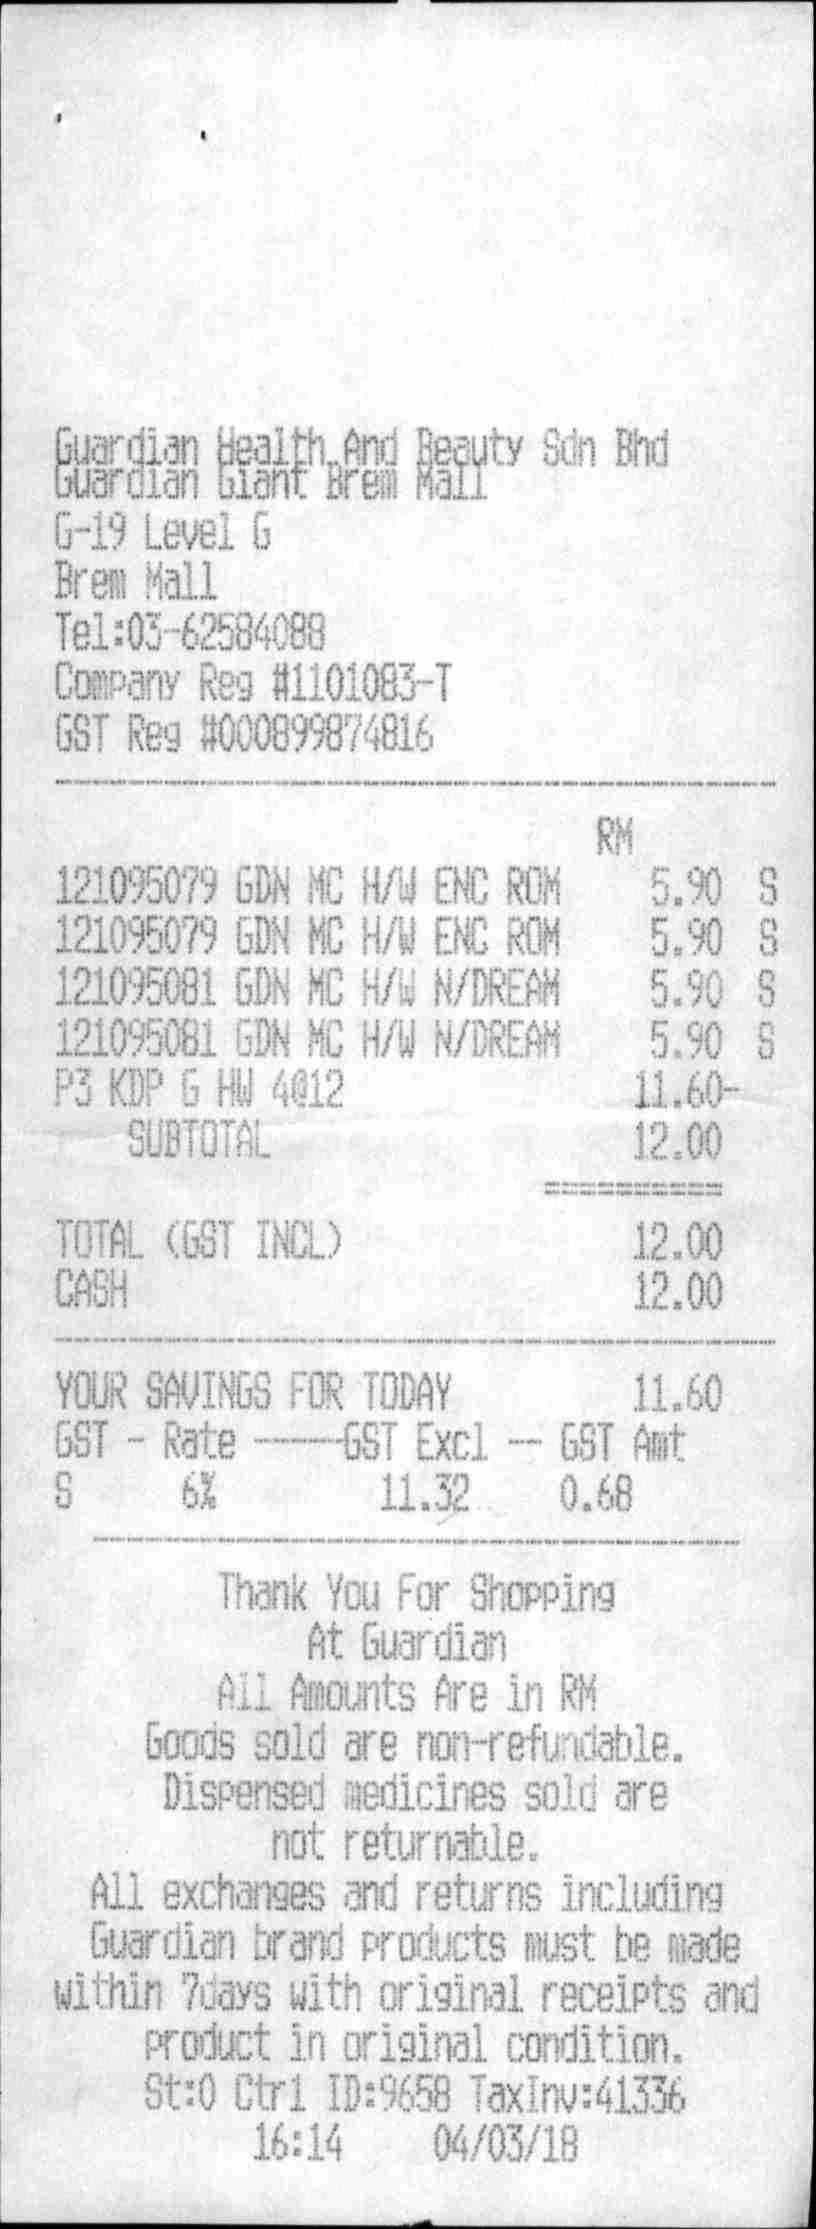
GUARDIAN HEALTH AND BEAUTY SDN BHD
GUARDIAN GIANT BREM MALL
G-19 LEVEL G
BREM MALL
TEL:03-62584088
COMPANY REG #1101083-T
GST REG #000899874816
RM
121095079 GDN MC H/W ENC ROM
121095079 GDN MC H/W ENC ROM
121095081 GDN MC H/W N/DREAM
121095081 GDN MC H/W N/DREAM
P3 KDP G HW 4@12
SUBTOTAL
5.90
5.90
5.90
5.90
11.60-
12.00
S
S
S
S
TOTAL (GST INCL)
CASH
12.00
12.00
YOUR SAVINGS FOR TODAY
11.60
GST
S
RATE
6%
GST EXCL
11.32
GST AMT
0.68
THANK YOU FOR SHOPPING
AT GUARDIAN
ALL AMOUNTS ARE IN RM
GOODS SOLD ARE NON-REFUNDABLE.
DISPENSED MEDICINES SOLD ARE
NOT RETURNABLE.
ALL EXCHANGES AND RETURNS INCLUDING
GUARDIAN BRAND PRODUCTS MUST BE MADE
WITHIN 7DAYS WITH ORIGINAL RECEIPTS AND
PRODUCT IN ORIGINAL CONDITION.
ST:0 CTR1 ID:9658 TAXINV:41336
16:14
04/03/18